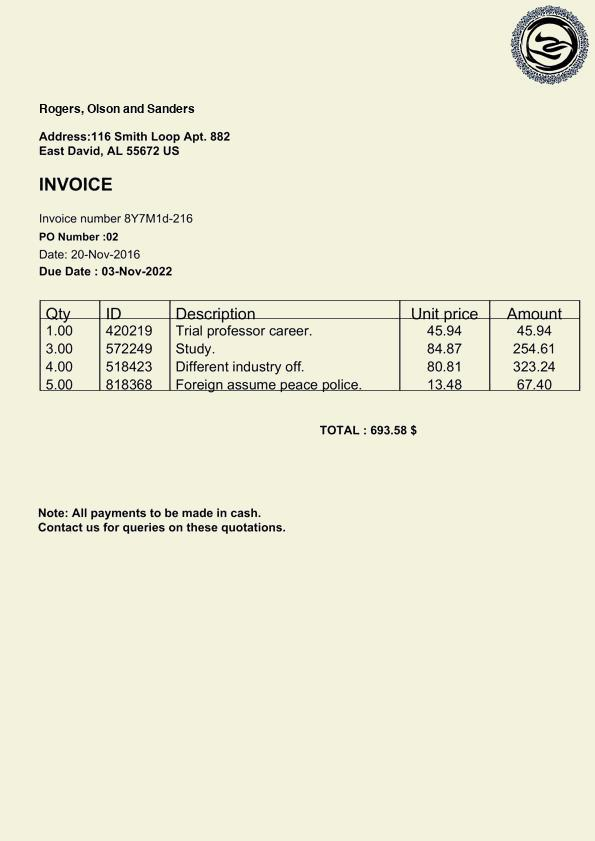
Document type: Invoice